Question: What jurisdiction, city, or county is the document associated with?
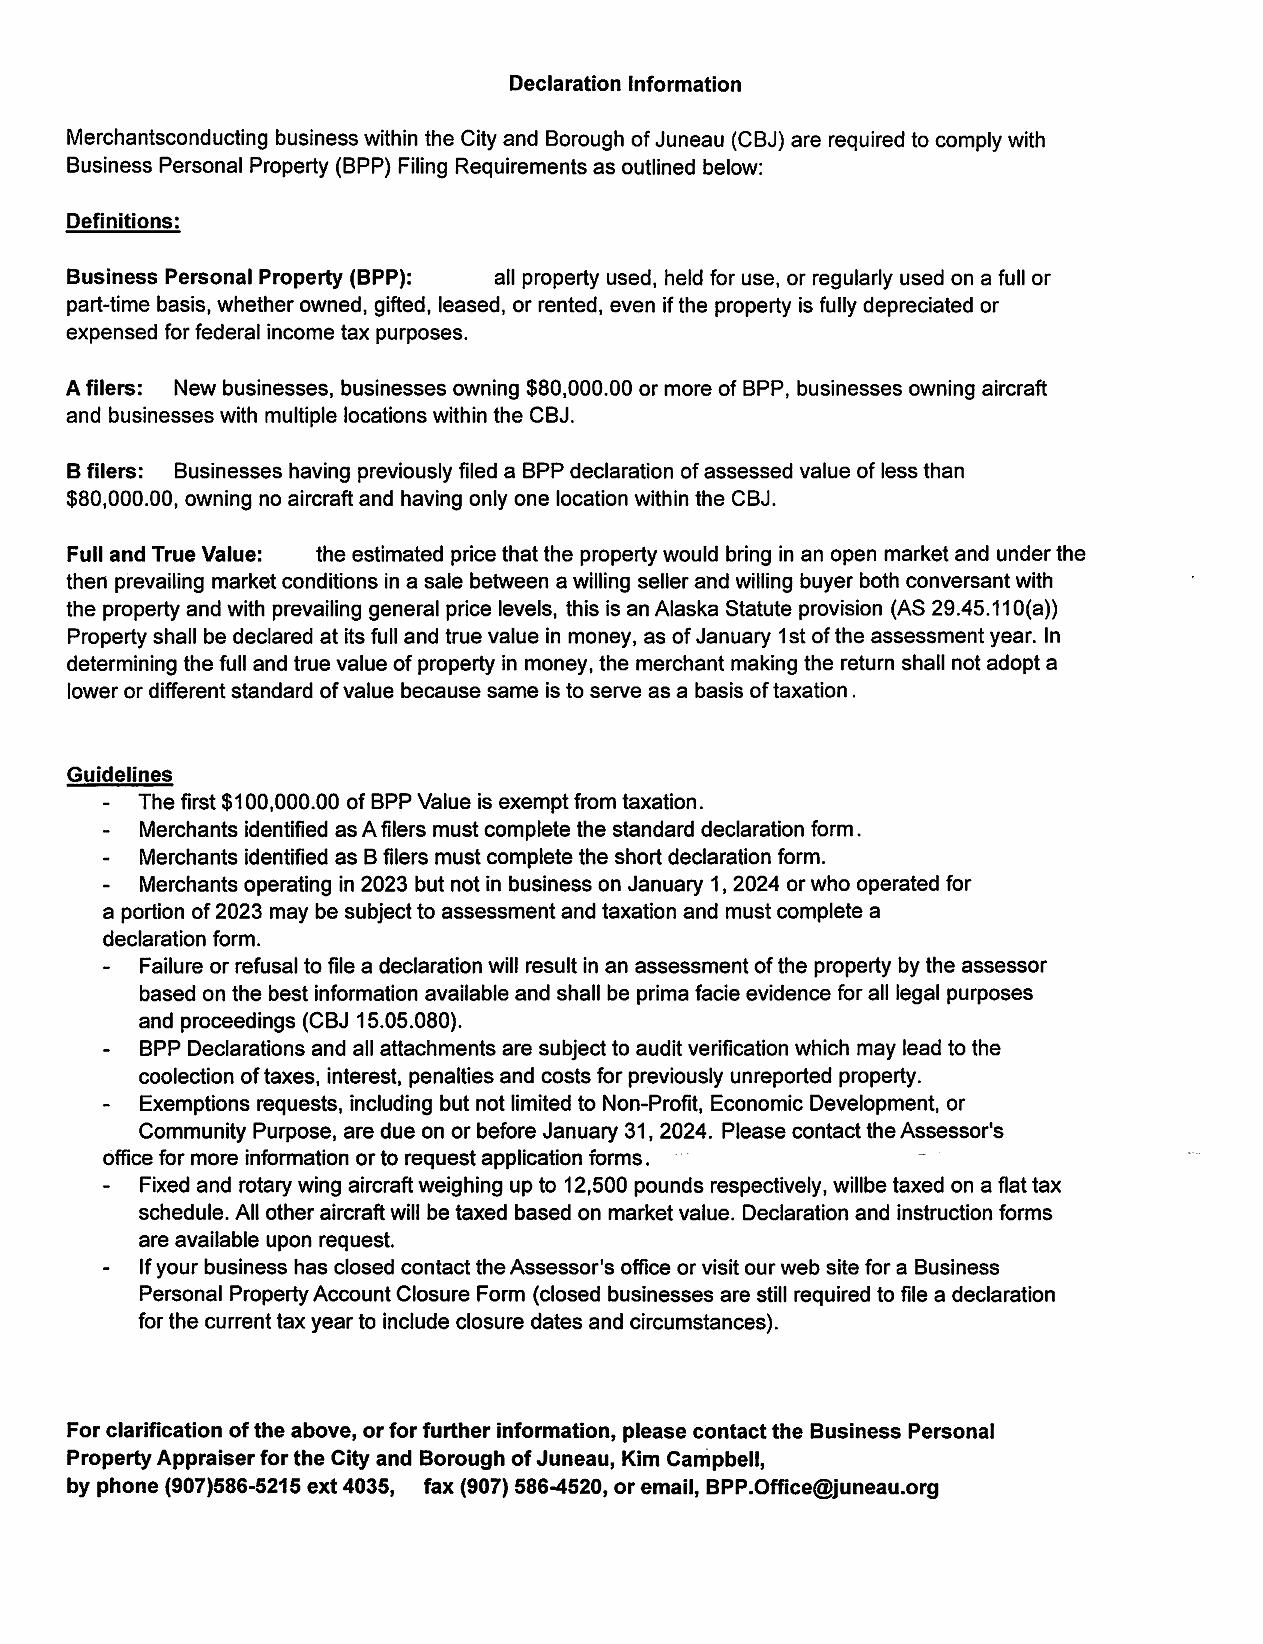
Answer: "City and Borough of Juneau (CBJ)"